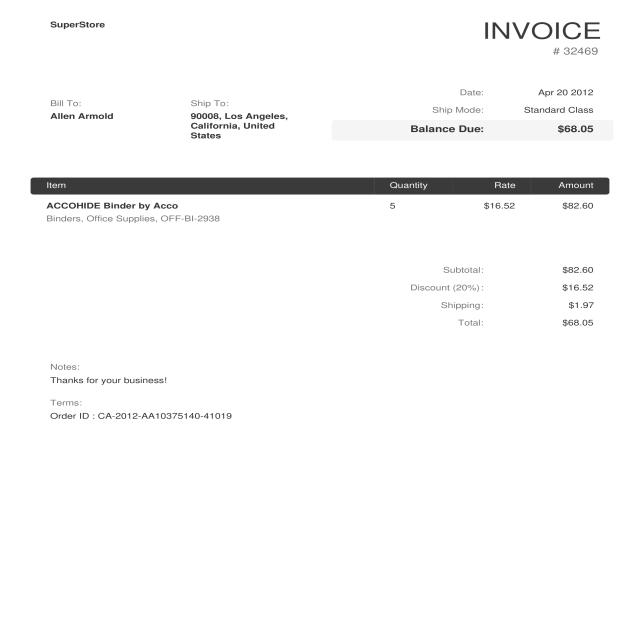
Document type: Invoice